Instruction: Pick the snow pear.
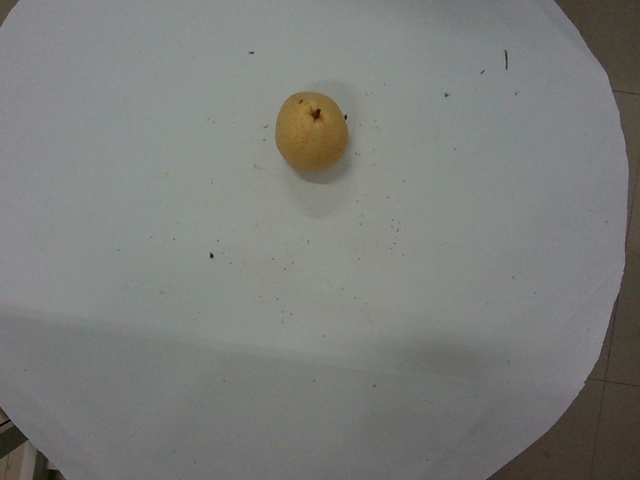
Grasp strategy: vertical